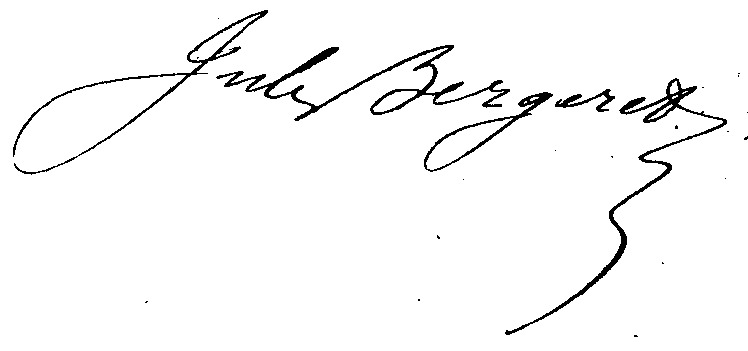
Signature of: jules bergeret